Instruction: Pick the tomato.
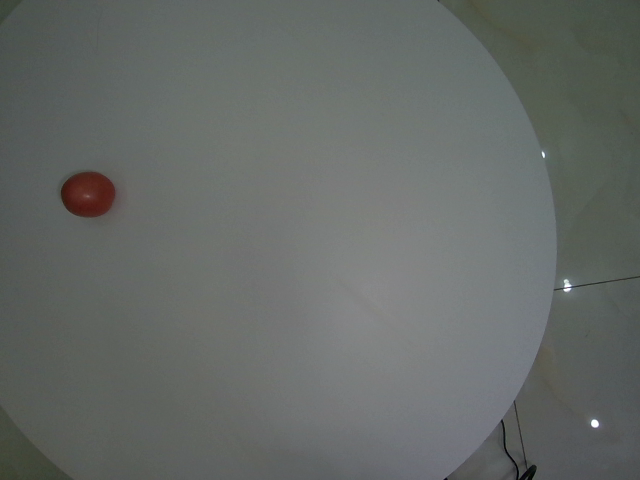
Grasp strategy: vertical